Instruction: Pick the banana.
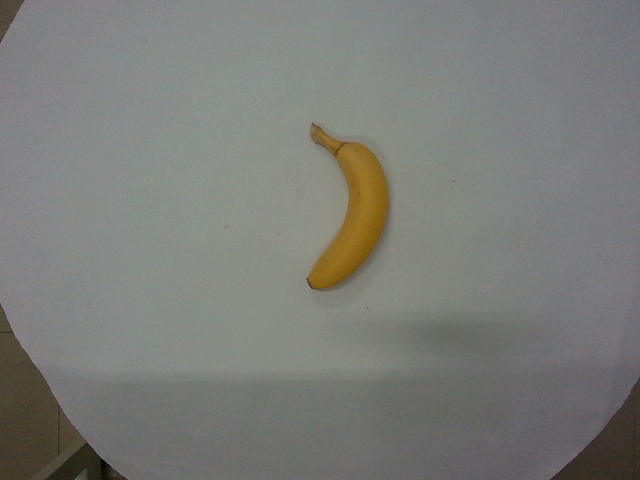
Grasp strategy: vertical